Retrieve the amount in words, amount in figures, name of the payee, date on the cheque, and the bank name from the image.
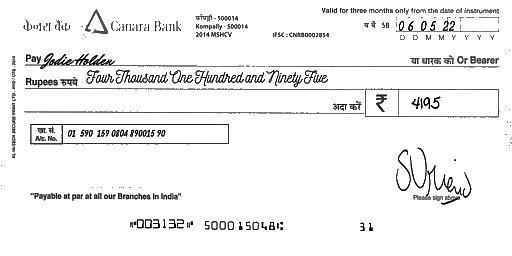
amt_in_words: Four Thousand One Hundred and Ninety Five
amt_in_figures: 4195
payee_name: Jodie Holden
bank_name: Canara Bank
cheque_date: 06/05/22